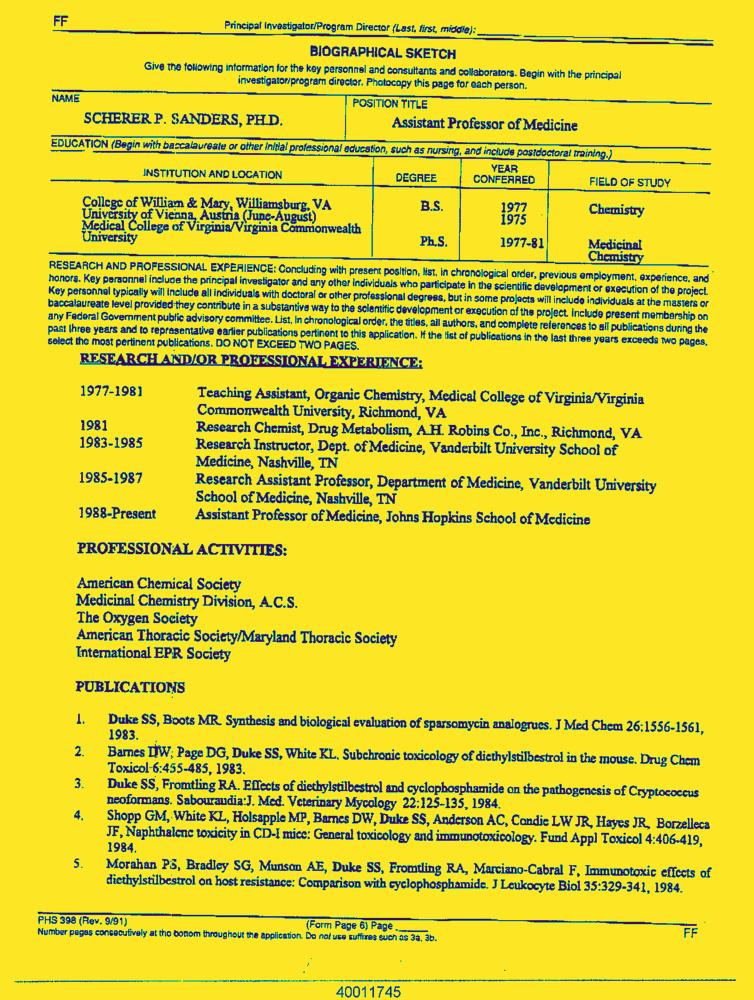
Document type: Resume-Doc